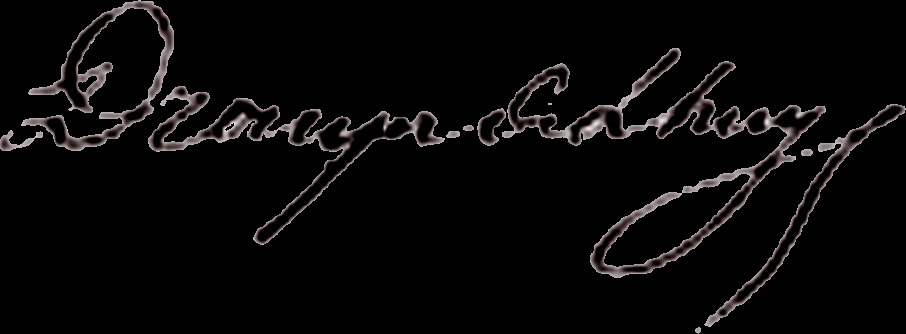
Signature of: édouard drouyn de lhuys